Question: What is the main concern?
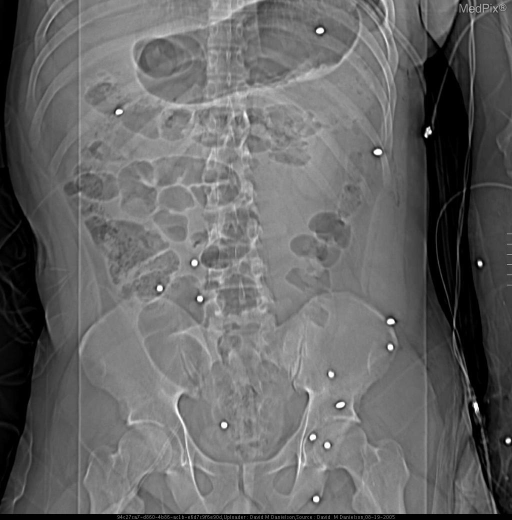
Answer: The findings suggest Multiple ball baring-like projectiles in the superficial soft tissues, with some penetrating into the abdominal cavity, and into the pelvis.. Multiple ball baring-like projectiles in the superficial soft tissues, with some penetrating into the abdominal cavity, and into the pelvis.. The patient might have a history of Was near a soldier who stepped on a landmine.  The soldier who stepped on the landmine died shortly after arriving at the combat support hospital emergency department..